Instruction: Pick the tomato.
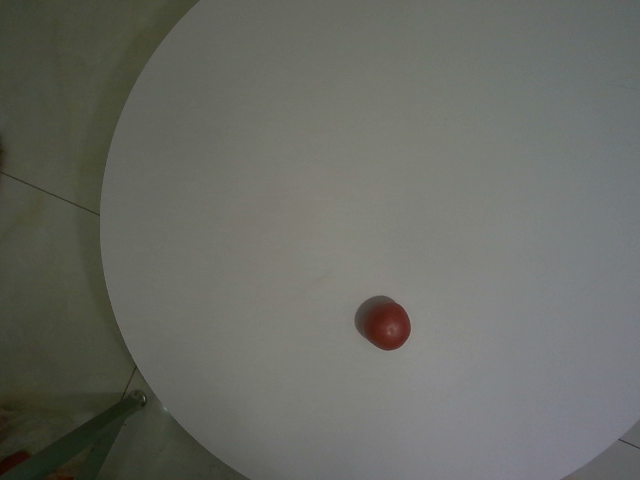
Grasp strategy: vertical